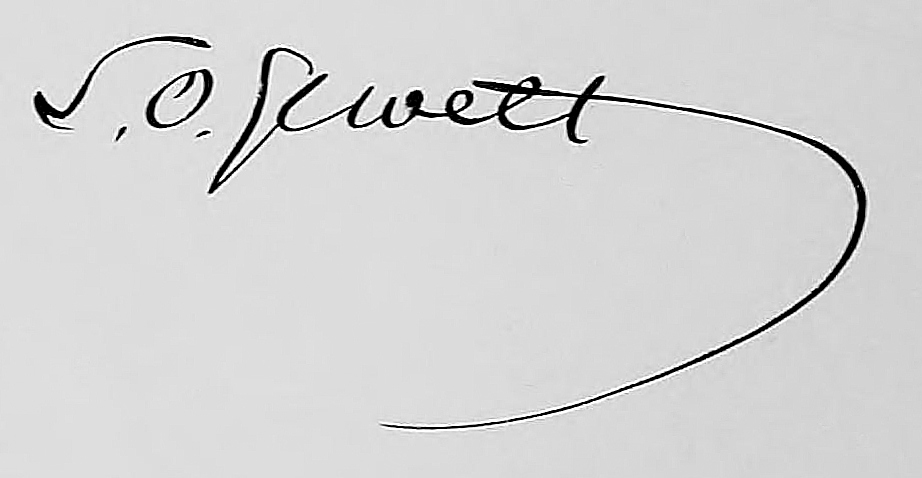
Signature of: sarah orne jewett